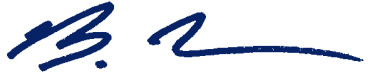
Signature of: brian maher